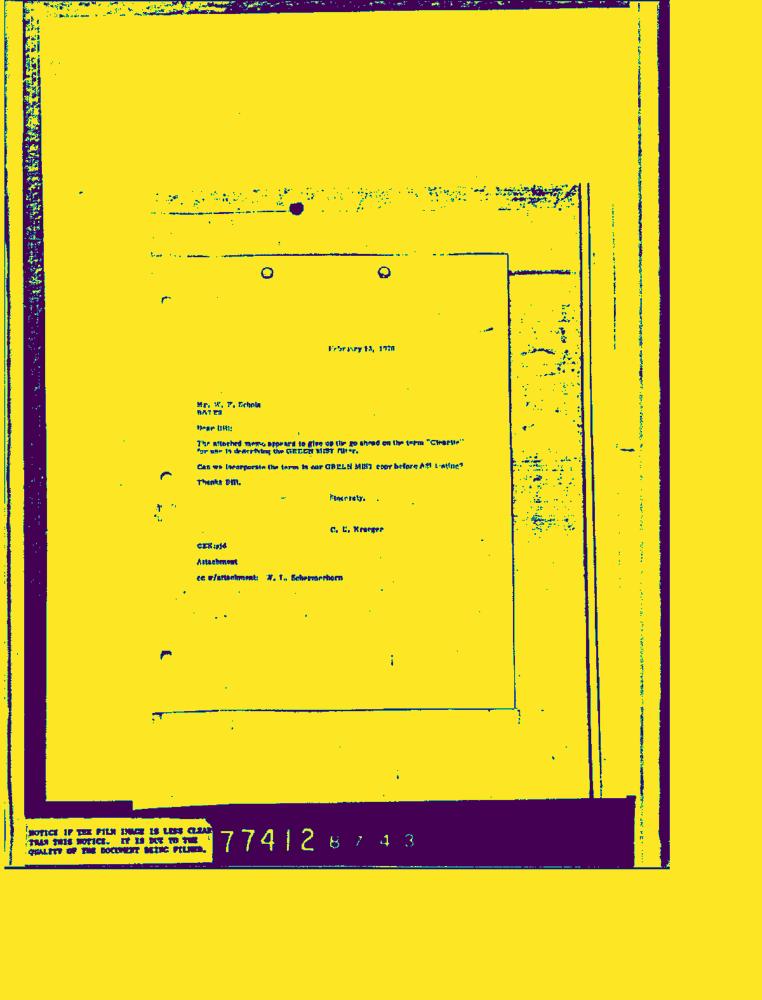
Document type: Letter-Doc